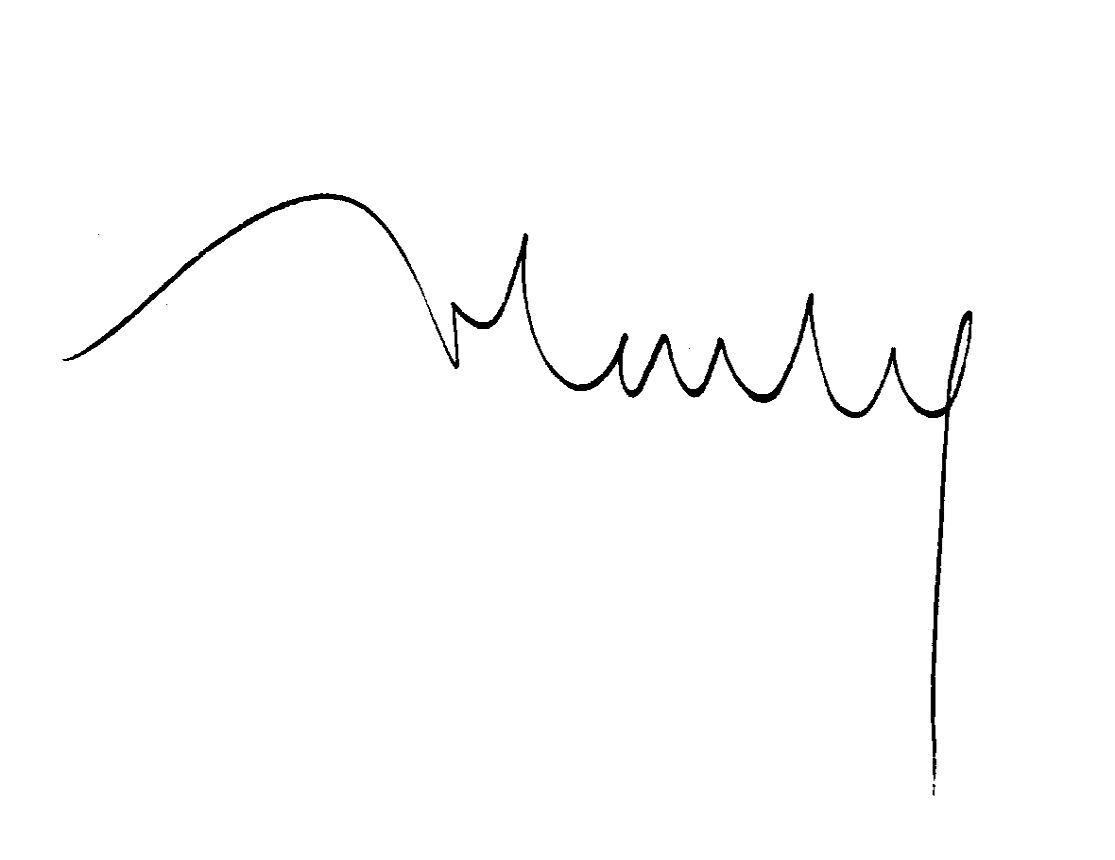
Signature of: fernand carles